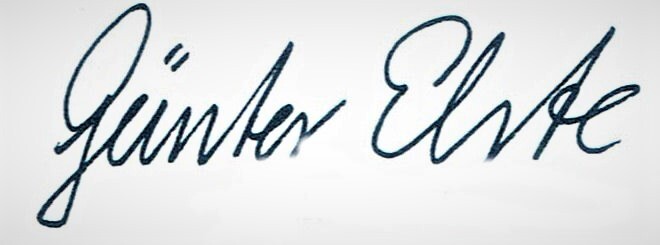
Signature of: günter elste